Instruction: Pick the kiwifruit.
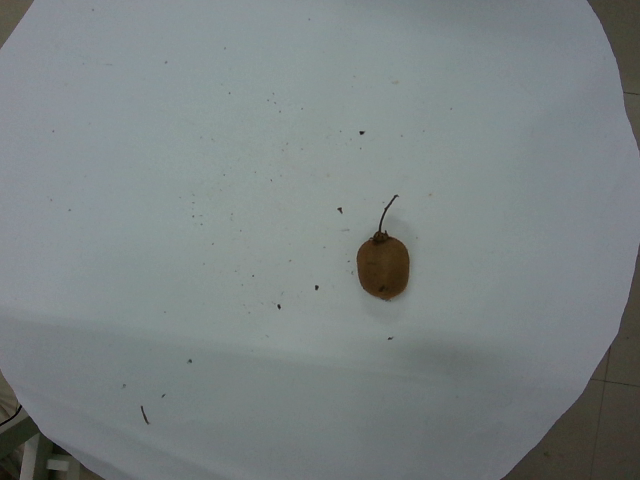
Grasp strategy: vertical